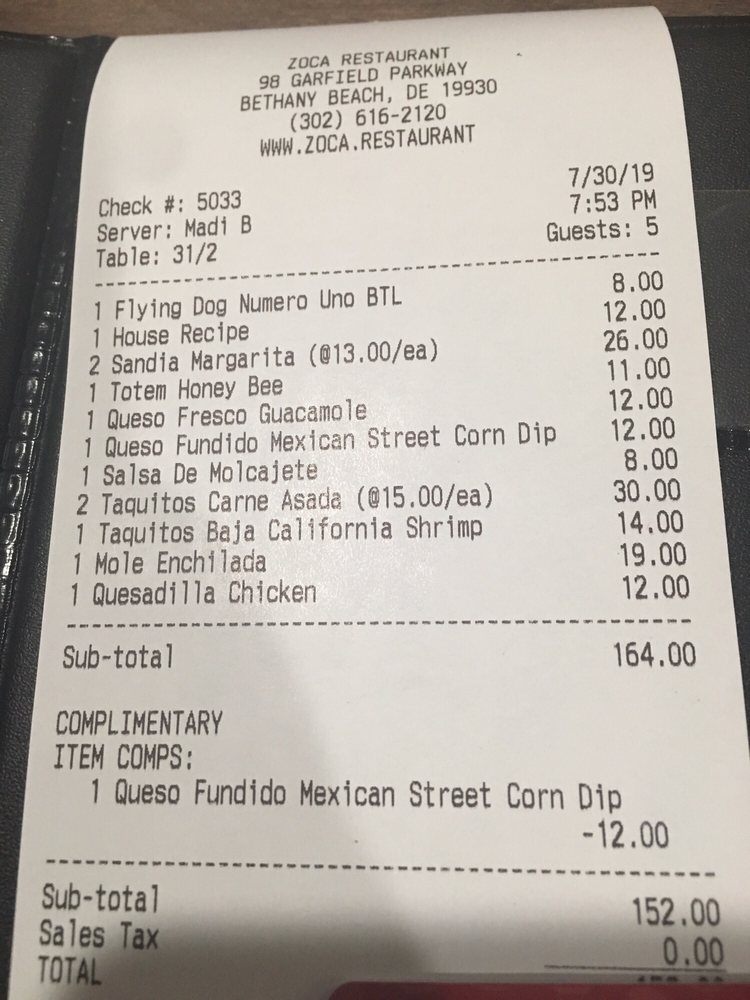
gt_parse: date: 7/30/19
criticals: name: TOTAL
store: ZOCA RESTAURANT
tell: (302) 616-2120